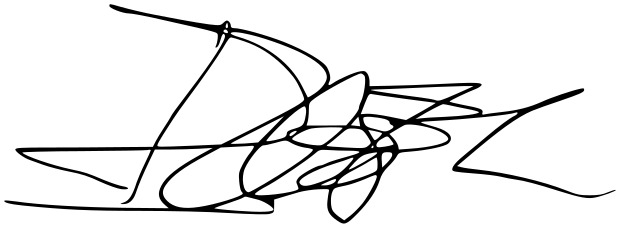
Signature of: ishowspeed